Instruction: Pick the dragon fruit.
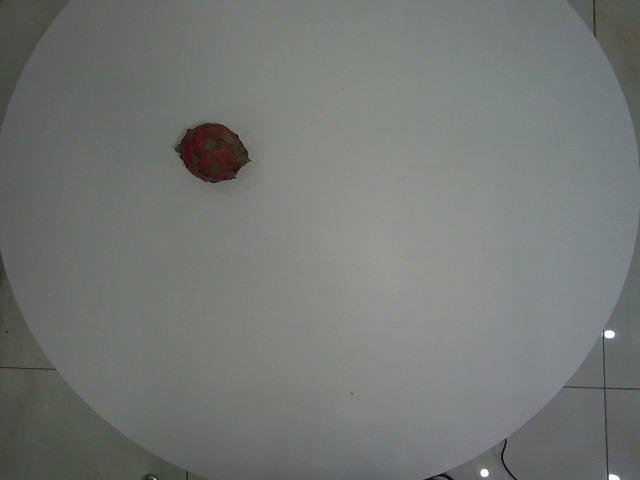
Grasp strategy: vertical